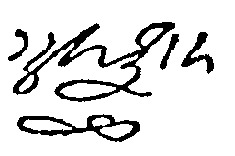
Signature of: gulfam